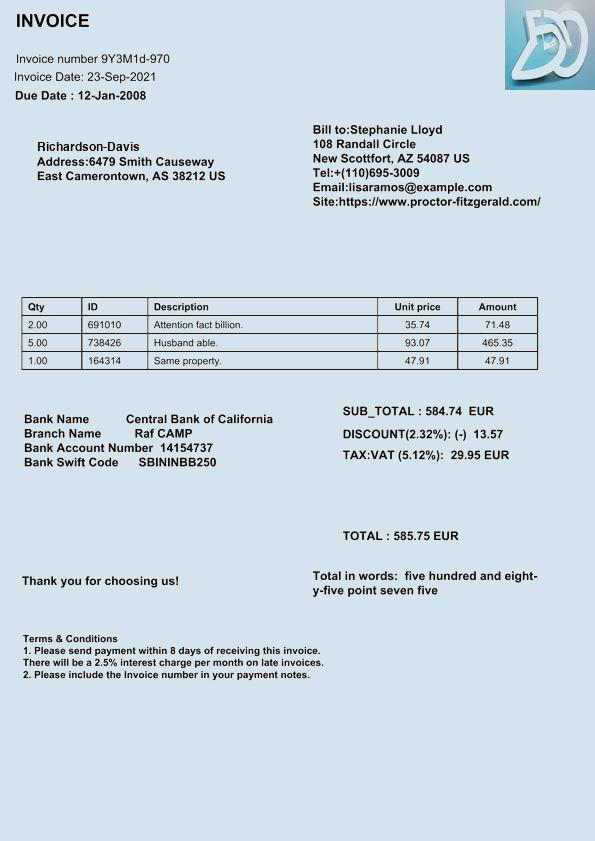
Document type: Invoice